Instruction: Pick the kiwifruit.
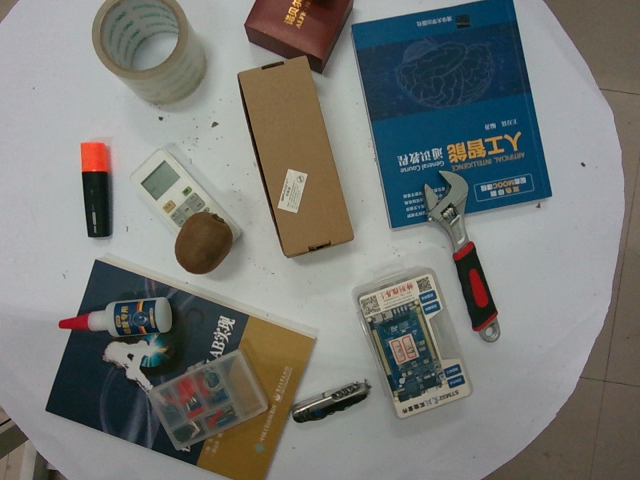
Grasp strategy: vertical